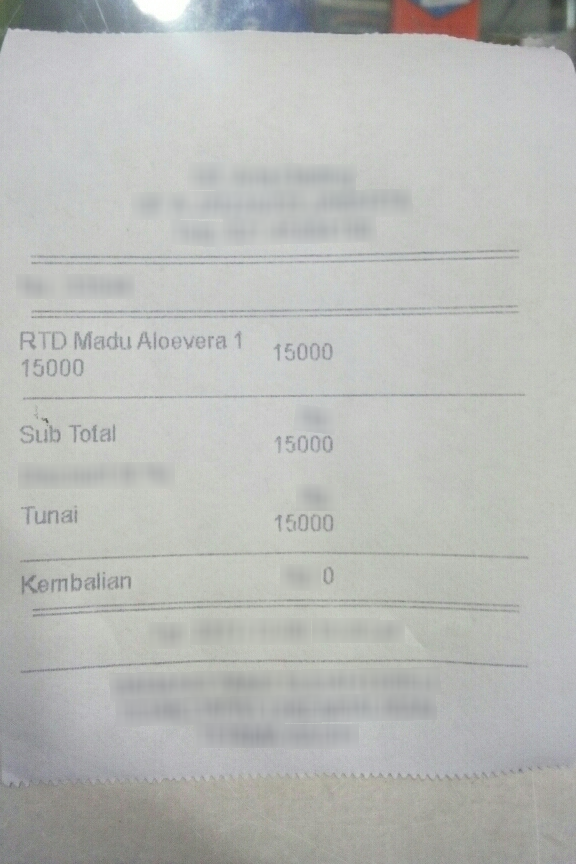
Number of items: 4
Total: 15000
OCR text regions:
text: RTD
text: Madu Aloevera
text: 1
text: 15000
text: 15000
text: Tunai
text: 15000
text: Kembalian
text: 0
text: Sub
text: Total
text: 15000